Question: What do the imaging results show?
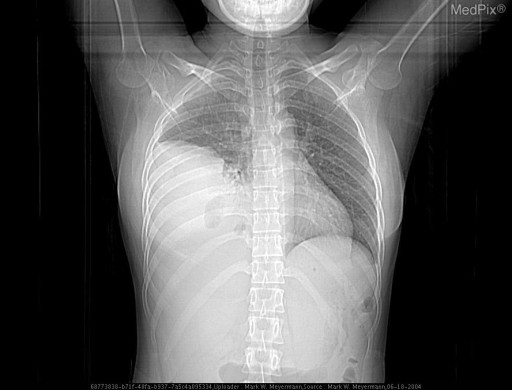
Answer: The imaging shows CT without----There is a 12 x 9 x 10cm mass in the base of the right lung. There is some mass effect on the mediastinal structures, shifting them to the left.  The mediastinal structures are poorly visualized, however, on this non-contrast study. The cardiac fat plane appears to be intact.  There is no significant mediastinal lymphadenopathy demonstrated.  There is a moderate-sized right pleural effusion.
CT with----Axial images were obtained through the thorax demonstrating a large highly vascular right lower thoracic mass.  The mass causes mild left shift with mediastinal structures and has enlarged slightly compared to the prior CT. It is unclear whether the mass originates from the parenchyma or from the chest wall.  There is complete collapse of the right lower lobe and right middle lobe, with a right pleural effusion.  There is no mediastinal adenopathy or additional pulmonary lesions.) Malignant embryonal rhabdomyosarcoma of the right lung..